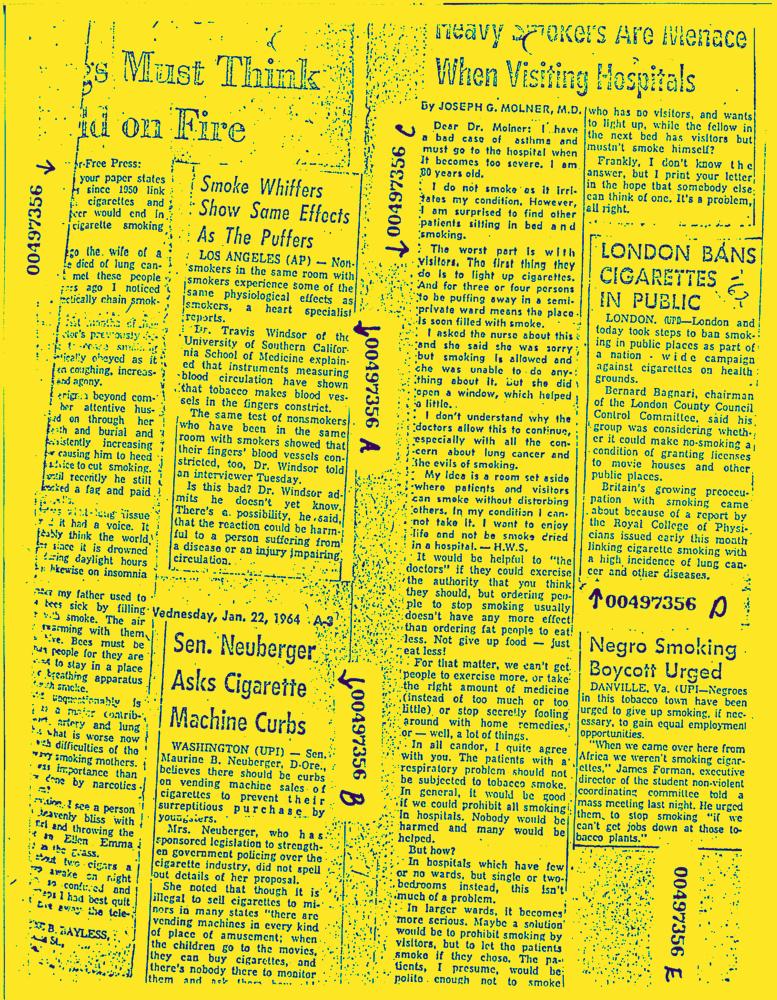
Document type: News-Article